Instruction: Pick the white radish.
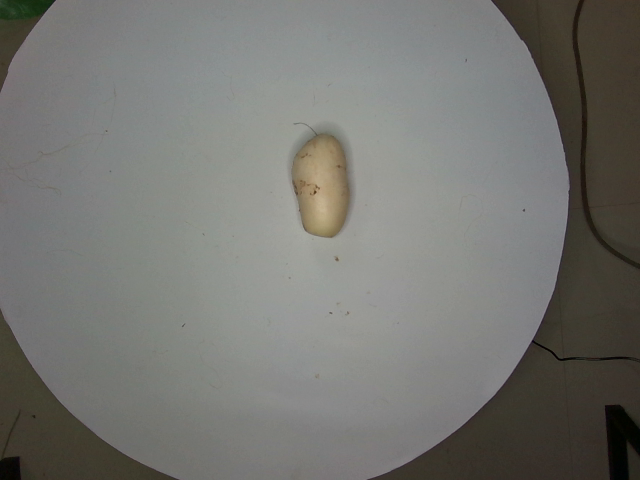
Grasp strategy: vertical